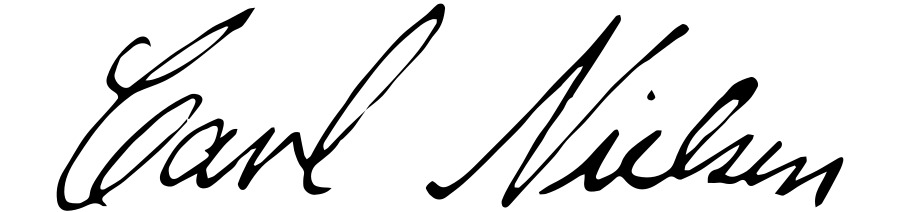
Signature of: carl nielsen